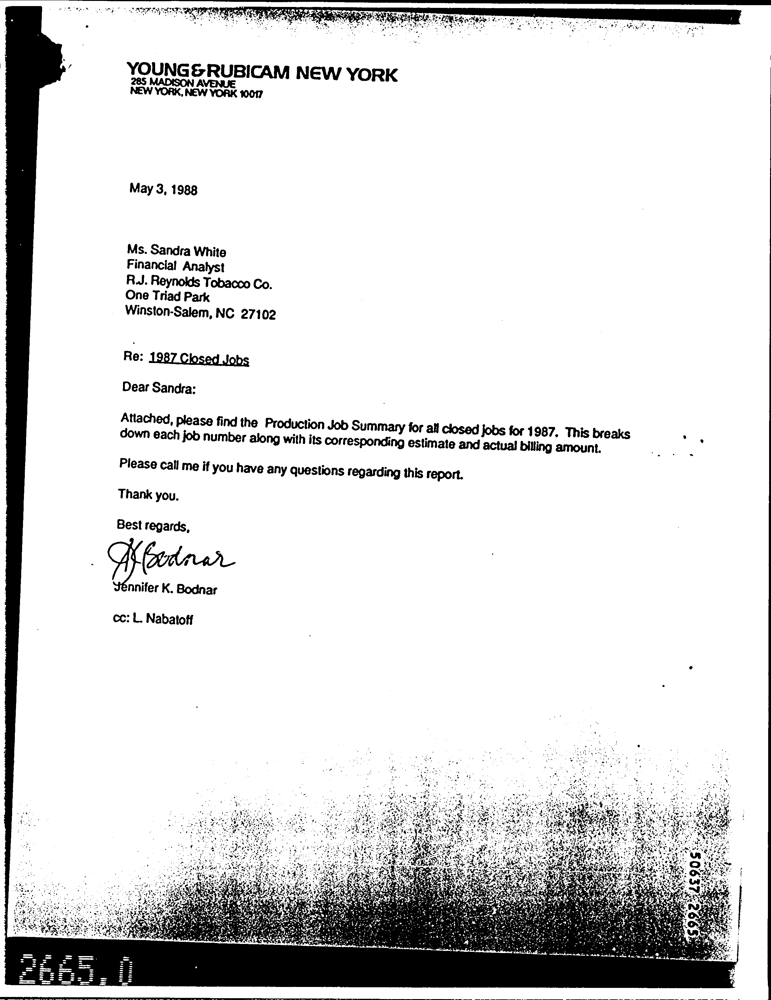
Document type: Invoice